Question: Talk about the condition:
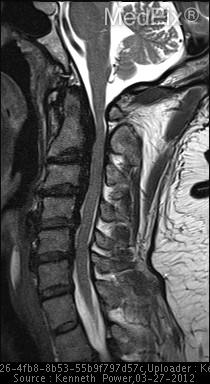
Answer: The disease is discussed as: • 	2:1 M:F, 5th-7th decade
• 	Japanese > Non-Japanese, Diabetes Mellitus (DM) > Non-DM patients
• 	Most frequently seen: C3-5, also T4-7, L1-2
• 	Associated with:  DISH, Ossification of the Ligamentum Flavum (OLF),
• 	Mechanism: not precisely known
• 	Types:
o	Continuous: vertebral + disc involvement
o	Segmental : no disc involvement
o	Mixed: components of both
o	Localized
• 	Surgery
o	ANT: corpectomy (discectomy + vertebral body removal +PLL removal + fusion) w/iliac strut graft reconstruction
o	POST: laminoplasty/laminectomy